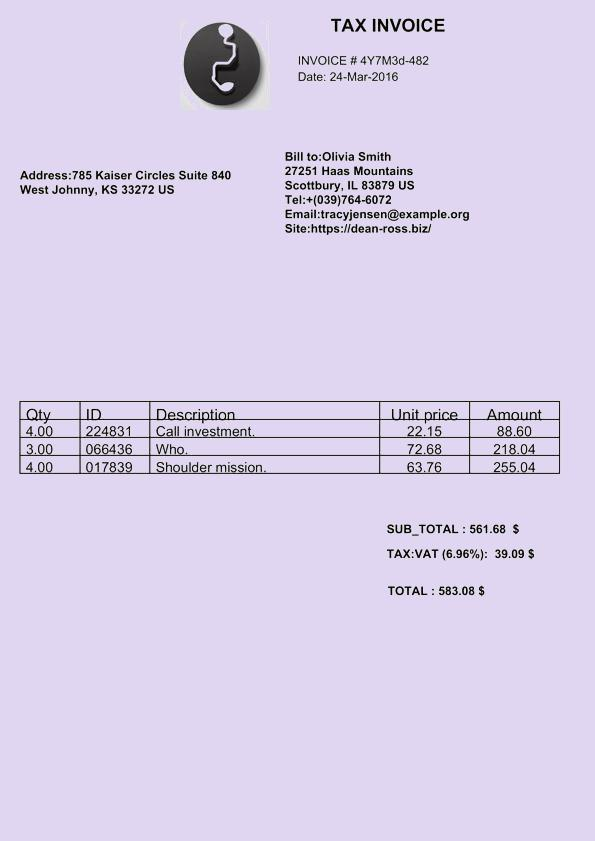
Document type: Invoice